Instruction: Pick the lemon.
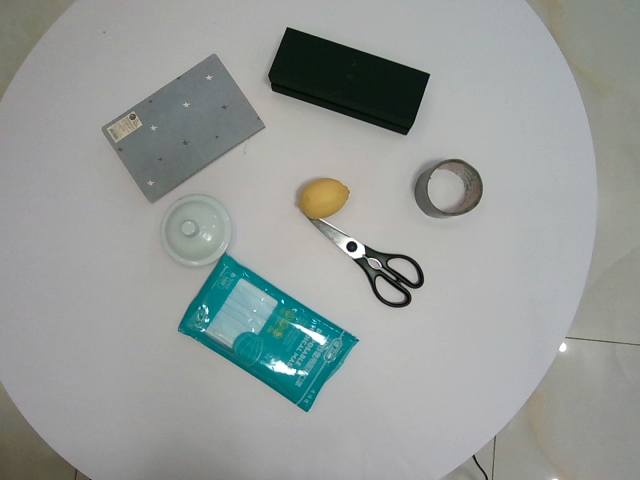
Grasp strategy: vertical